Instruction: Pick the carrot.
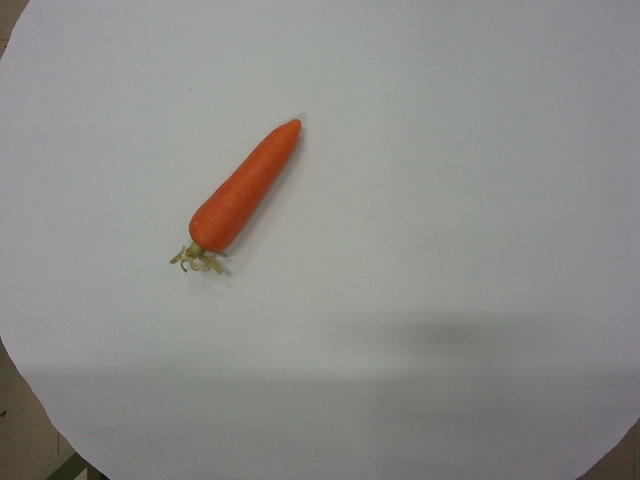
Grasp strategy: vertical